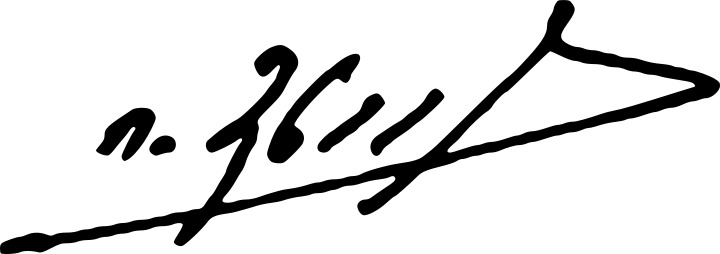
Signature of: irakli menagarishvili